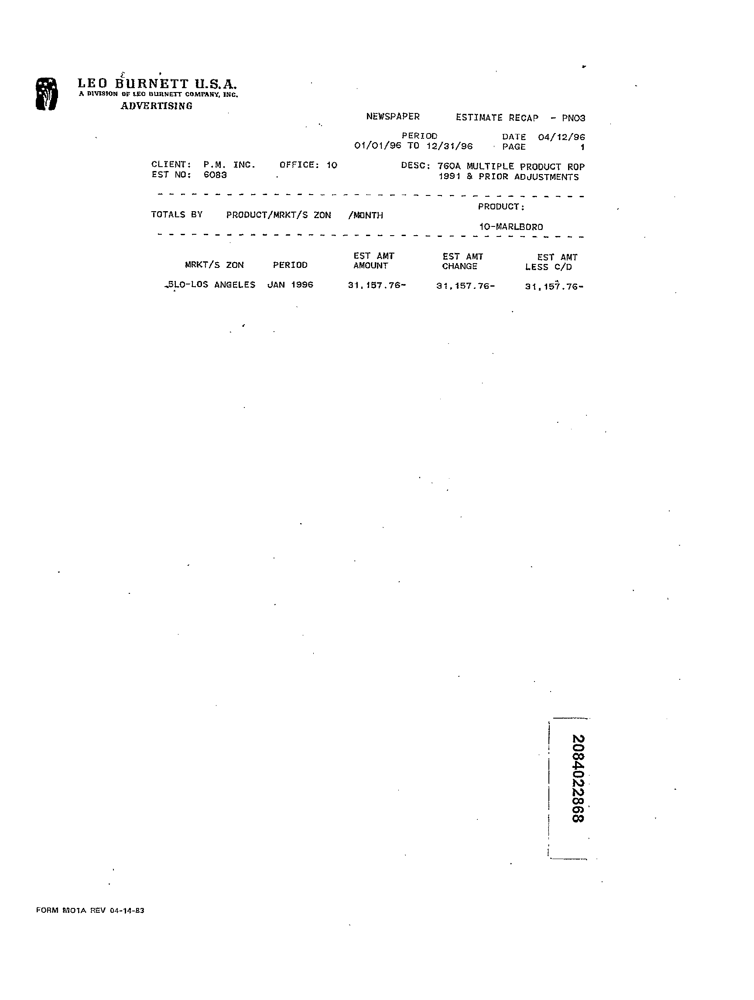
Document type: Invoice